Question: What is the mailing or notice date provided in the document?
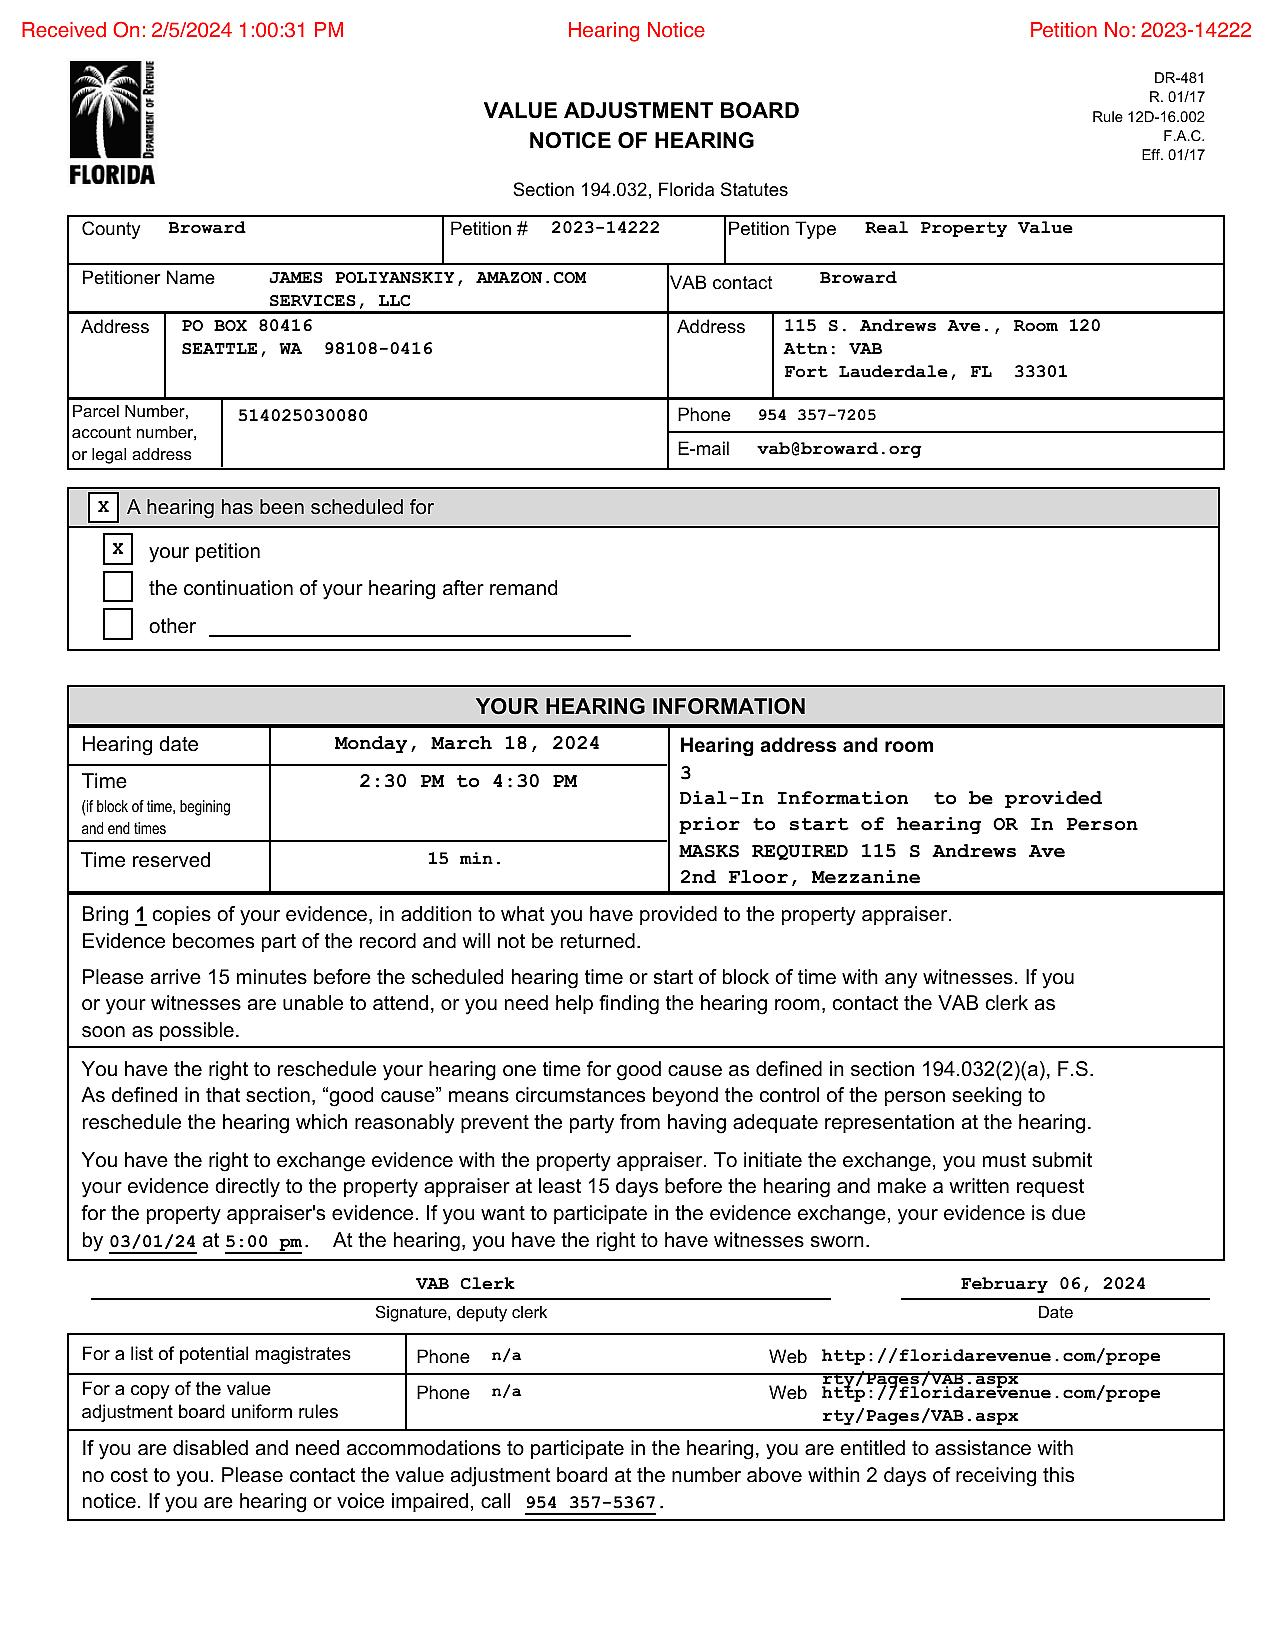
Answer: "6-Feb-24"